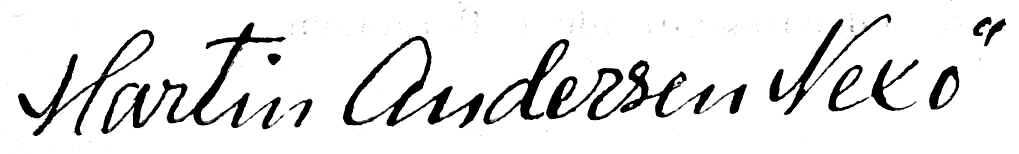
Signature of: martin andersen nexø